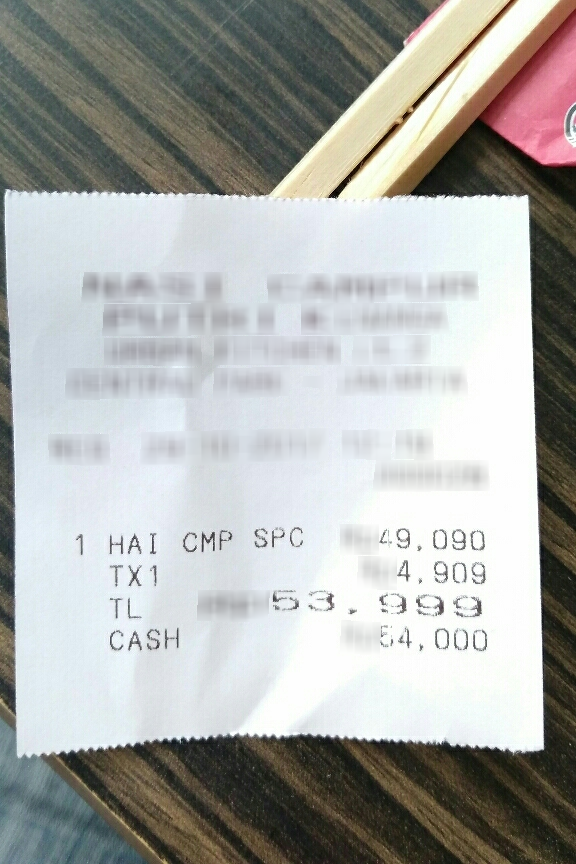
Number of items: 3
Tax: 4,909
Total: 53,999
OCR text regions:
text: TL
text: 53,999
text: CASH
text: 54,000
text: HAI
text: CMP
text: SPC
text: 49,090
text: 1
text: TX1
text: 4,909